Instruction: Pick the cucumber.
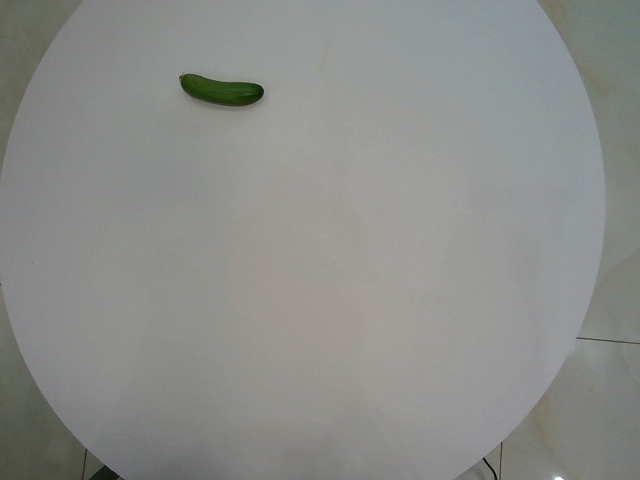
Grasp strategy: vertical